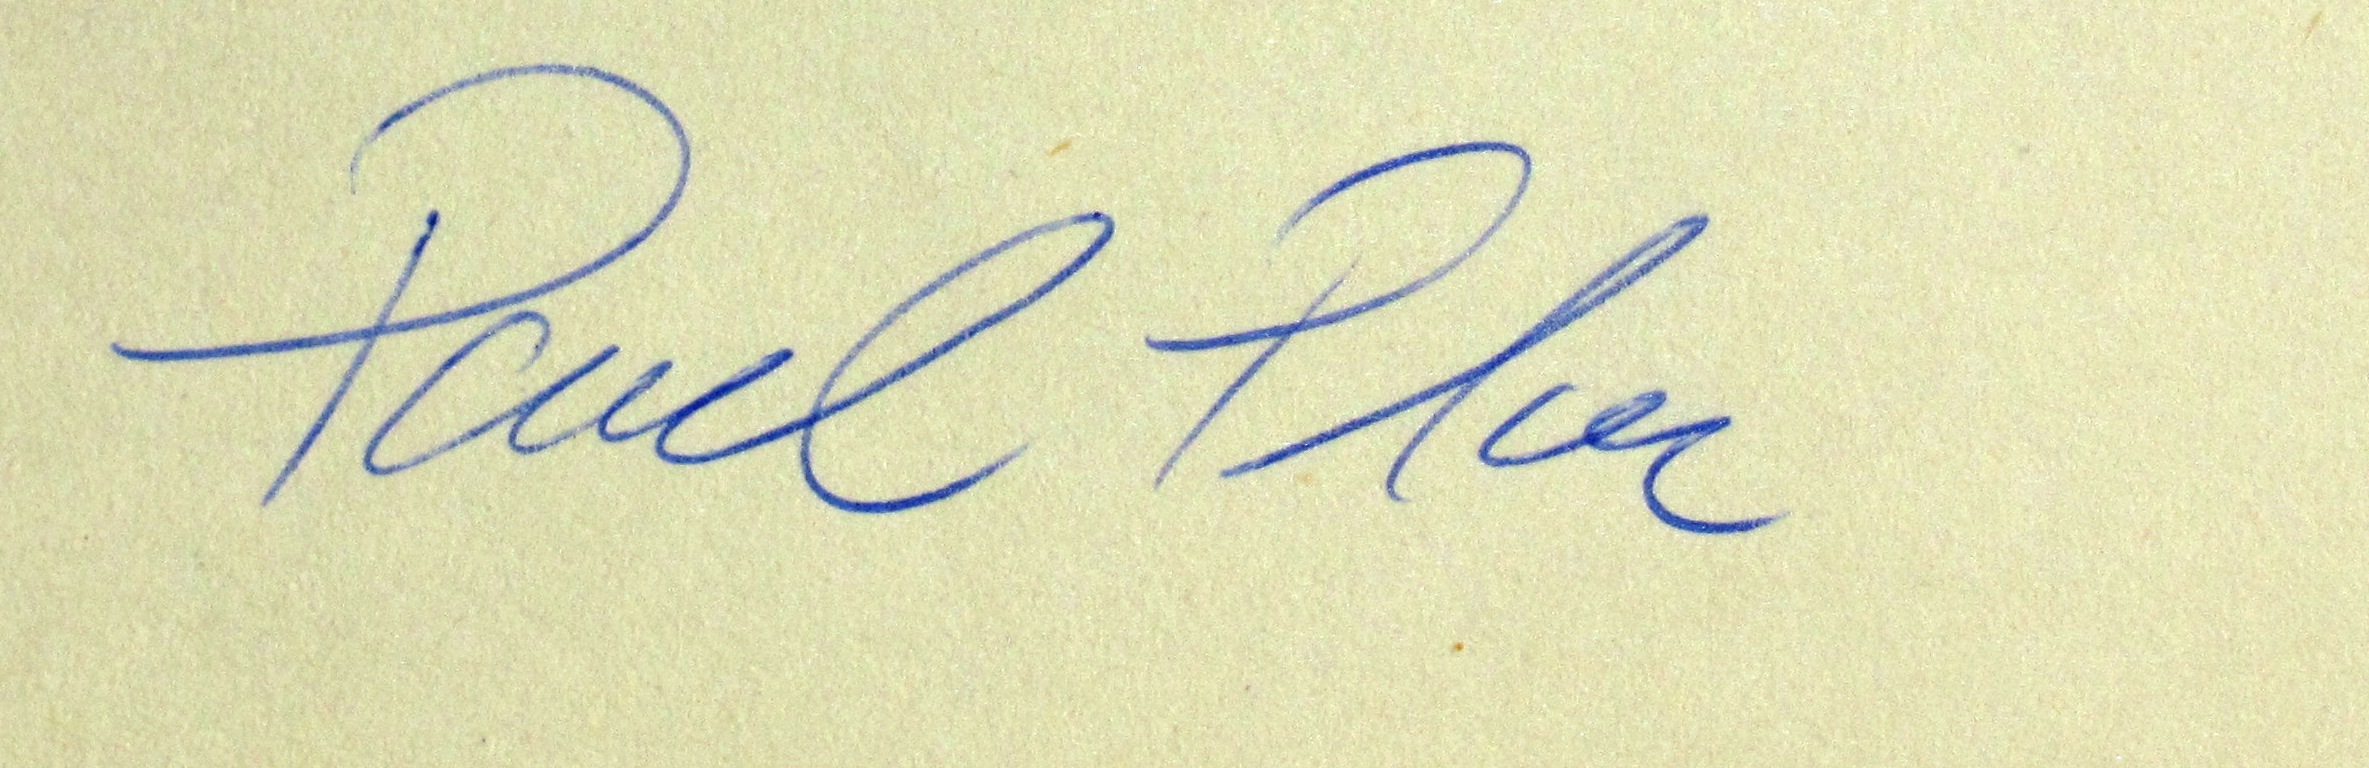
Signature of: pavel ploc